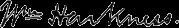
Signature of: william harkness